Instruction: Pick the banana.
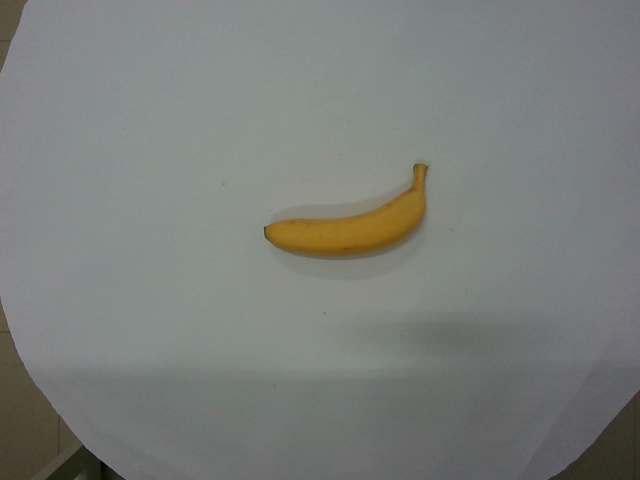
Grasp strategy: vertical